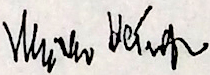
Signature of: vlastislav häufler